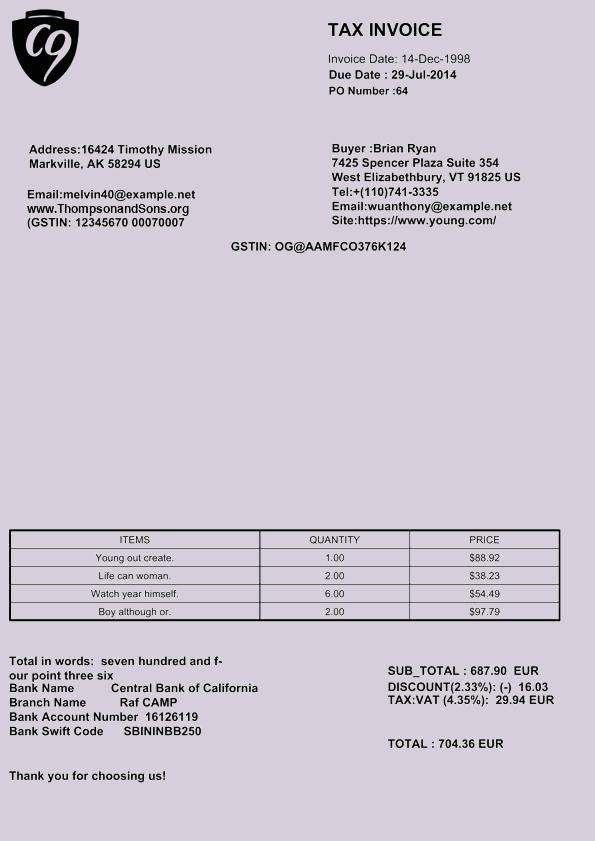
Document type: Invoice